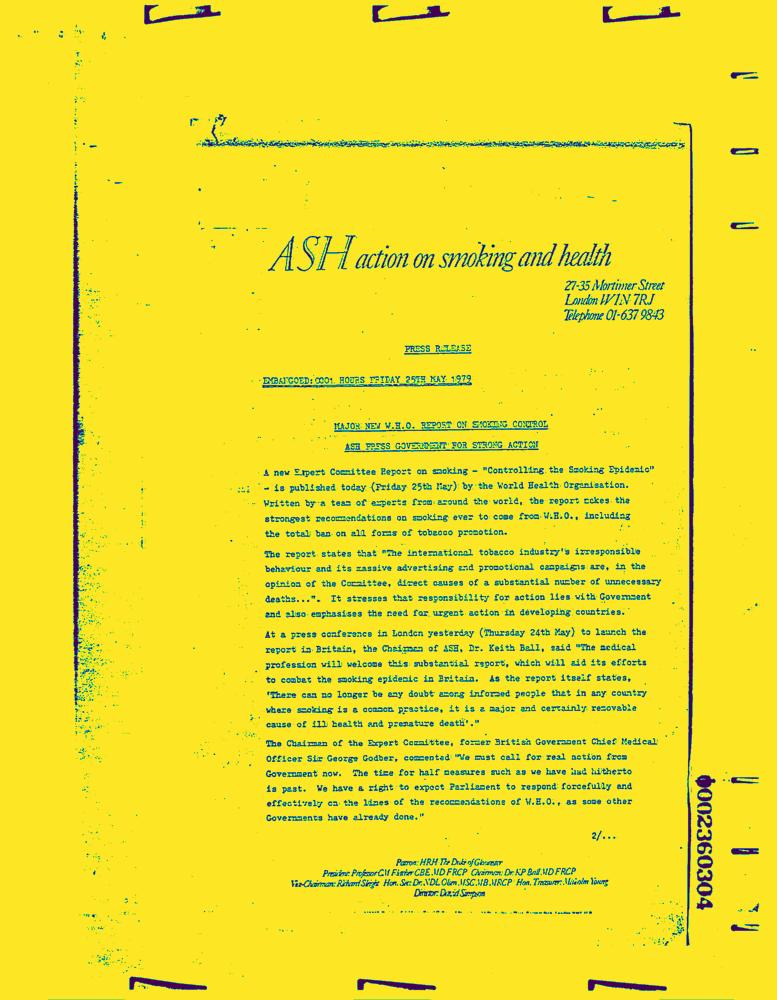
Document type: News-Article